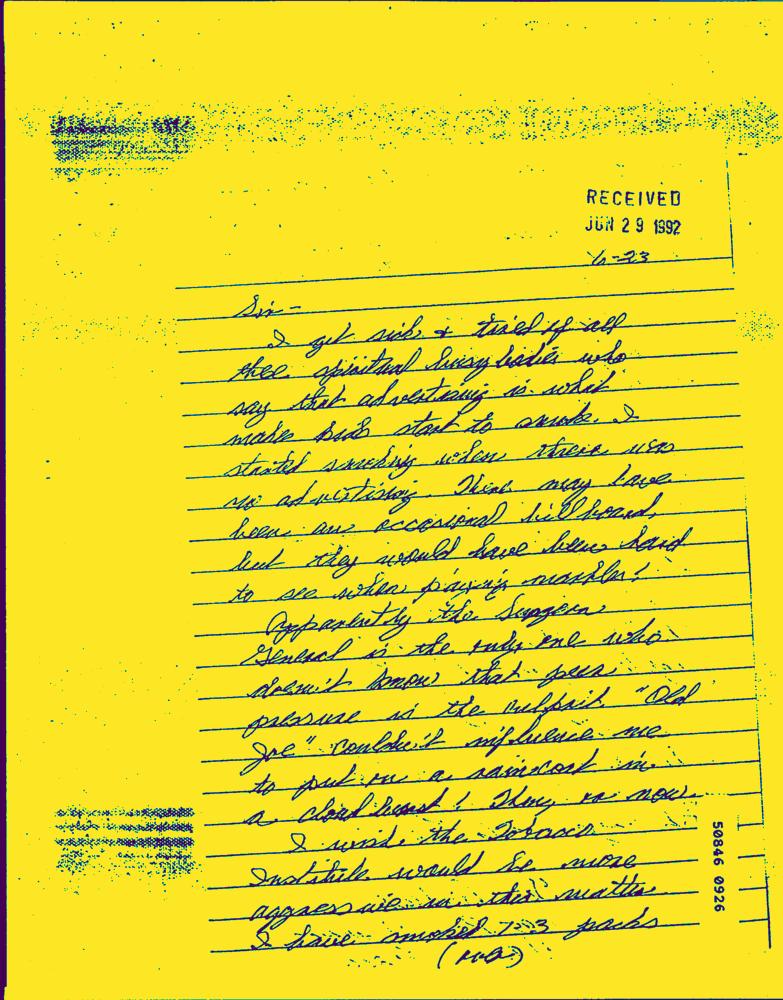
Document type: Hand-Written